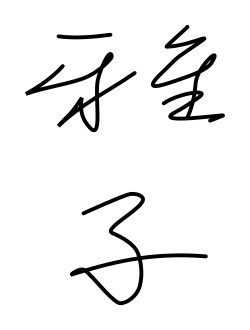
Signature of: empress masako